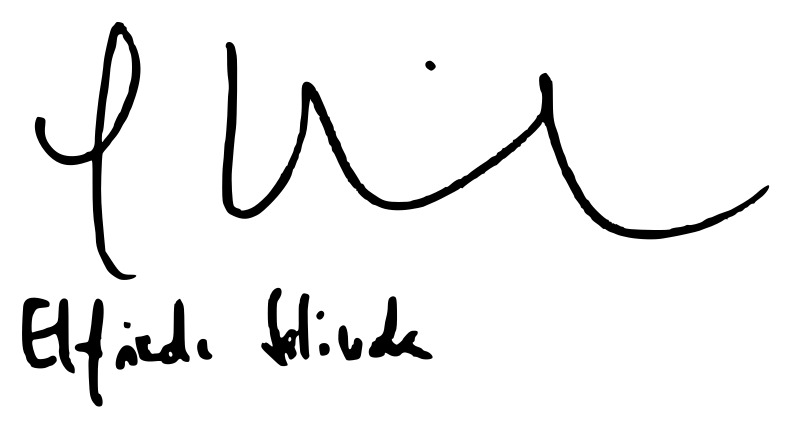
Signature of: elfriede jelinek